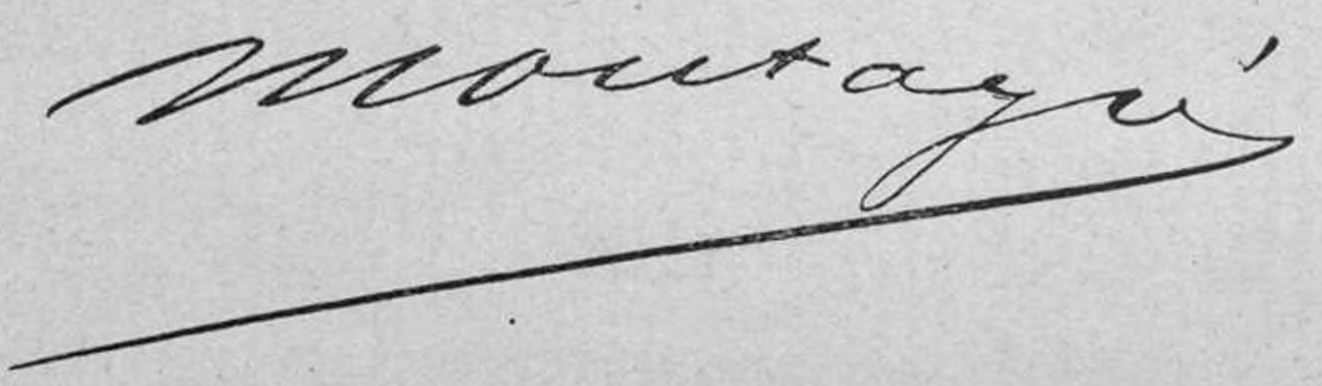
Signature of: prosper montagné